Question: What is the main concern?
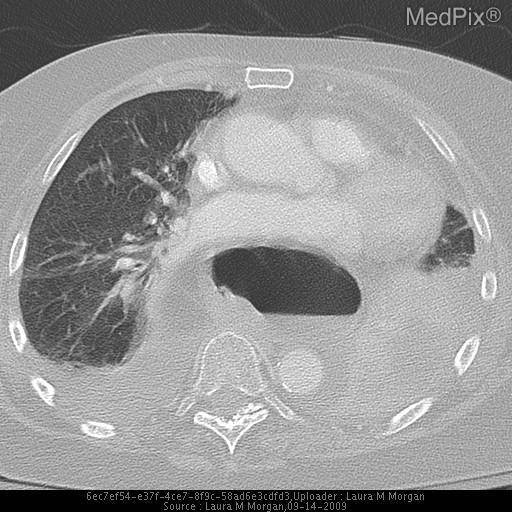
Answer: The findings suggest PA and lateral radiographs of the chest.
FINDINGS:
-There is near complete opacification of the left hemidiaphragm. There is consolidation and/or atelectasis with accompanying effusion present on the
left. Small right basilar opacities are present with a small right effusion. There is no evidence of pneumothorax.  The cardiac silhouette is stable.  A
large hiatal hernia is present. Calcifications are seen within the thoracic aorta. The remainder of the visualized bones and soft tissues are remarkable
for degenerative changes to the acromioclavicular joint and spine.

IMPRESSION:
1. LEFT LUNG BASE CONSOLIDATION AND/OR ATELECTASIS WITH ACCOMPANYING EFFUSION WITH SMALLER BASILAR RIGHT OPACITY AND EFFUSION.
2. LARGE HIATAL HERNIA.

CT chest PE protocol.
FINDINGS:
-The study is somewhat limited by motion artifact.  The mediastinal, hilar and pulmonary parenchyma vasculature appear widely patent and normal in
course, caliber and contour without evidence of filling defects. There is a large hiatal hernia.  Otherwise, there are no mediastinal or hilar masses
identified, and no adenopathy is evident. Atherosclerotic calcific changes of the aorta and coronary arteries are present. There is no evidence of
aneurysmal dilation.

Left greater than right-sided simple-appearing pleural effusions are present with underlying compressive atelectasis. The lungs are otherwise clear and
evenly aerated without evidence of mass, calcification or pulmonary parenchymal disease.  The airways appear normal, and no thickening is evident.

Multilevel degenerative changes of the thoracic spine are seen.  The visualized upper abdomen as well as the remainder of the visualized soft tissues and osseous structures are unremarkable.
IMPRESSION:
1. NO COMPUTED TOMOGRAPHIC EVIDENCE OF PULMONARY EMBOLISM.
2. LEFT GREATER THAN RIGHT-SIDED SIMPLE-APPEARING PLEURAL EFFUSIONS WITH SUBJACENT COMPRESSIVE ATELECTASIS.
3. LARGE HIATAL HERNIA.. -The study is somewhat limited by motion artifact.  The mediastinal, hilar and pulmonary parenchyma vasculature appear widely patent and normal in
course, caliber and contour without evidence of filling defects. There is a large hiatal hernia.  Otherwise, there are no mediastinal or hilar masses
identified, and no adenopathy is evident. Atherosclerotic calcific changes of the aorta and coronary arteries are present. There is no evidence of
aneurysmal dilation.

Left greater than right-sided simple-appearing pleural effusions are present with underlying compressive atelectasis. The lungs are otherwise clear and
evenly aerated without evidence of mass, calcification or pulmonary parenchymal disease.  The airways appear normal, and no thickening is evident.

Multilevel degenerative changes of the thoracic spine are seen.  The visualized upper abdomen as well as the remainder of the visualized soft tissues and osseous structures are unremarkable.. The patient might have a history of 83 y.o. woman with shortness of breath..